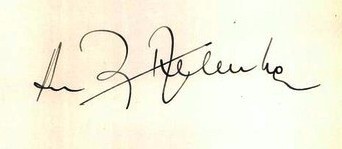
Signature of: františek zelenka